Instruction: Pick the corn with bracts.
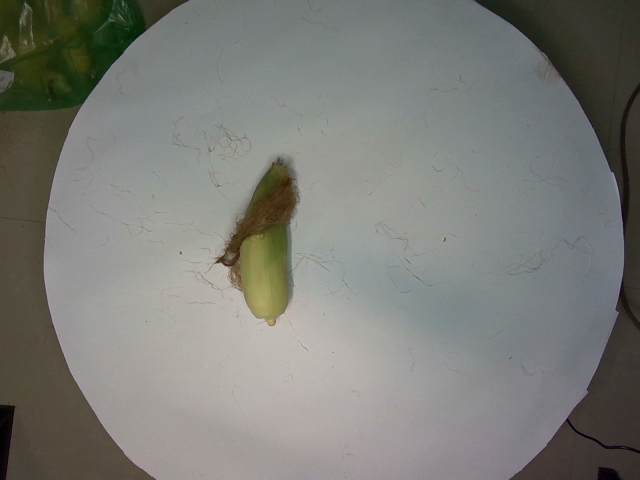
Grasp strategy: vertical